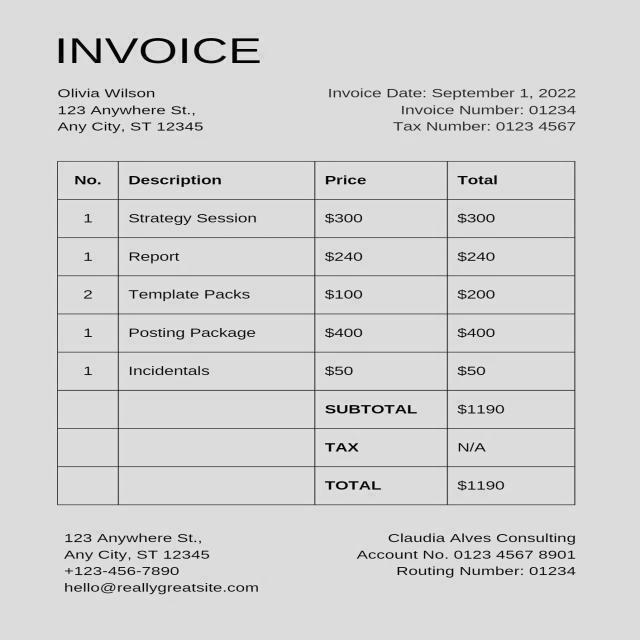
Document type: Invoice